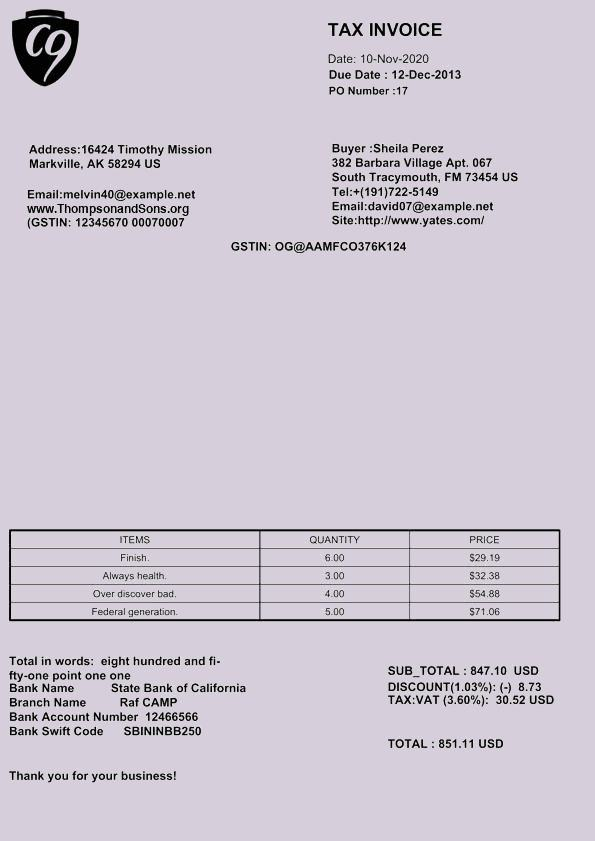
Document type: Invoice